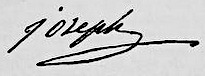
Signature of: joseph bonaparte